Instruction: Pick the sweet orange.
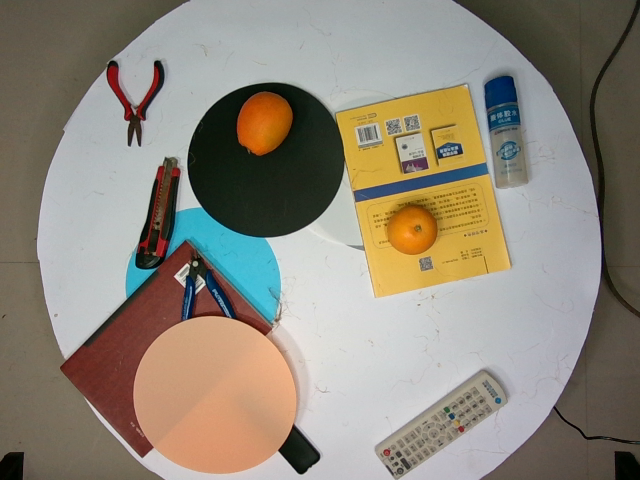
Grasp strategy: vertical